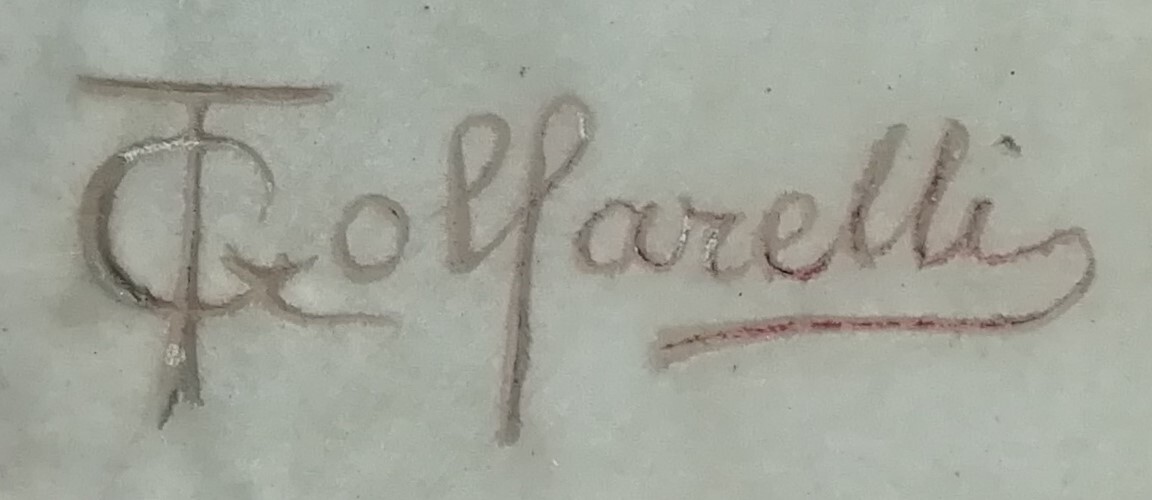
Signature of: tullo golfarelli